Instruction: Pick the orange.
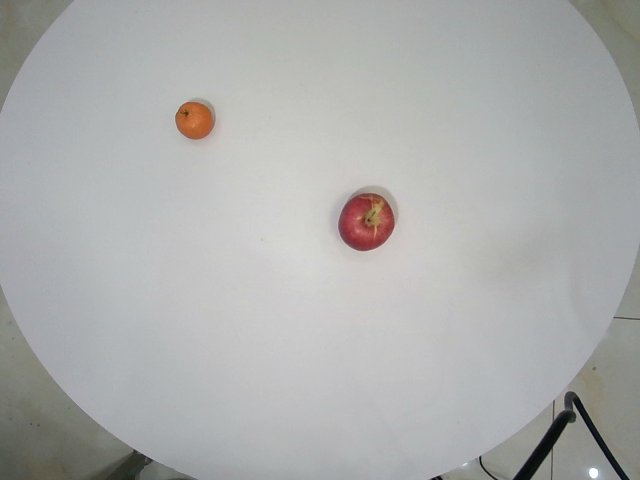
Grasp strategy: vertical